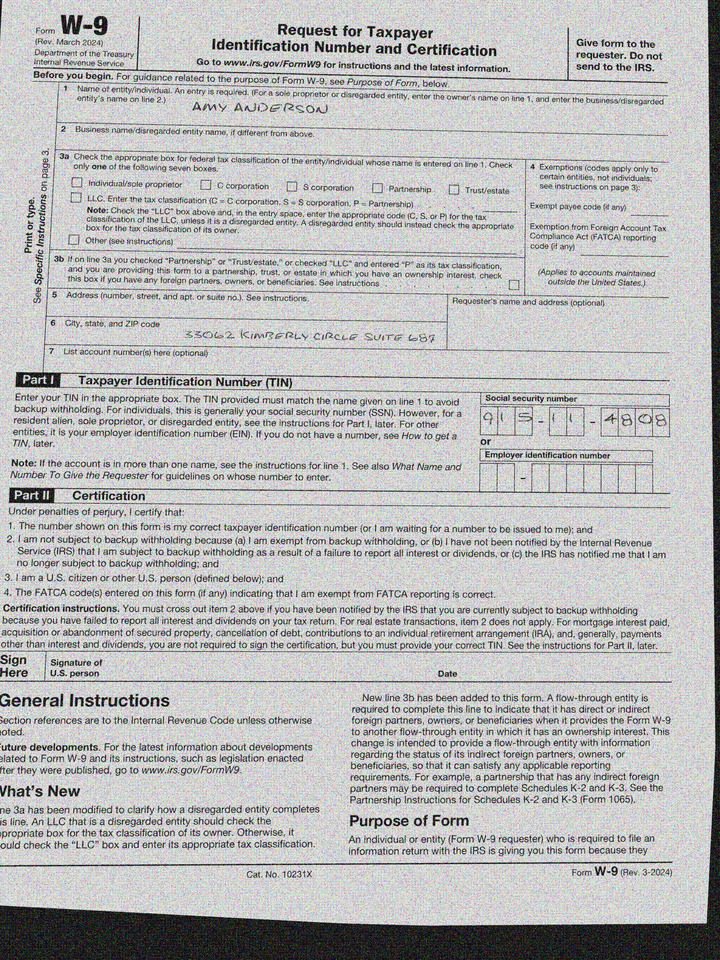
adr1: 33062 Kimberly Circle Suite 687
cbx: no
ssn: 915114808
enm: Amy Anderson